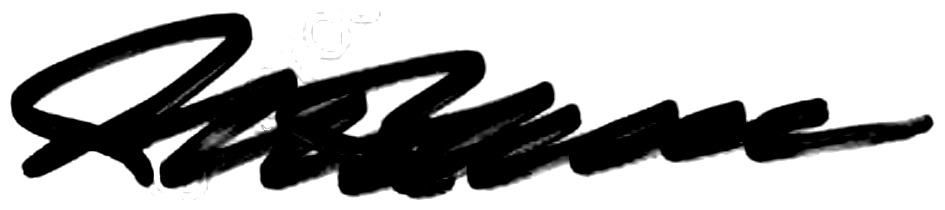
Signature of: franjo tuđman